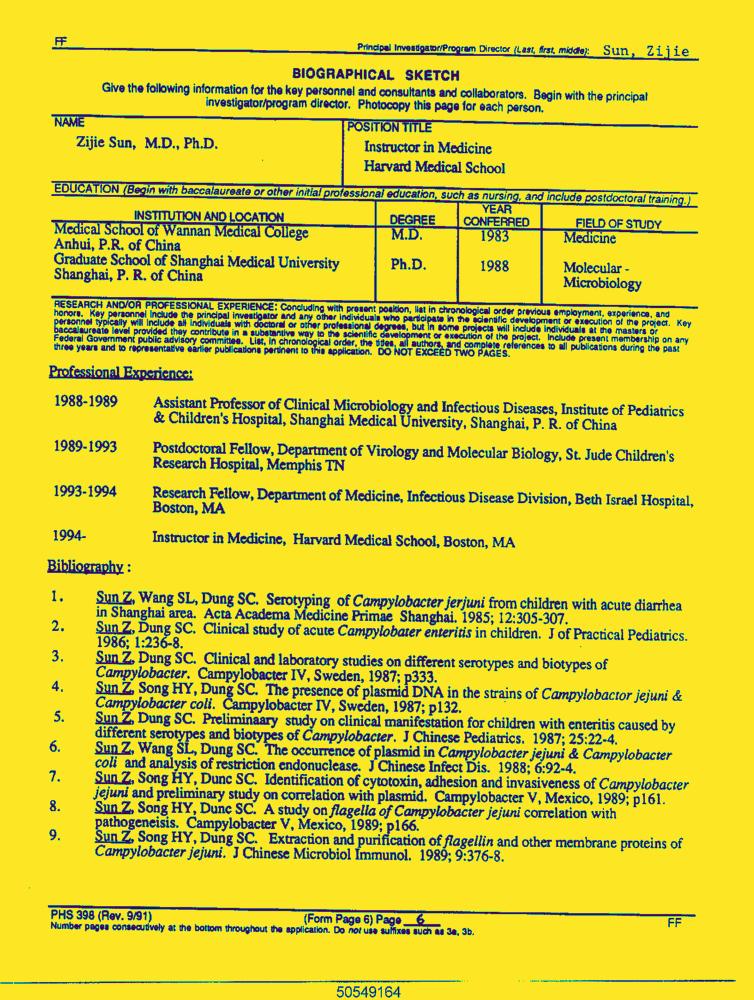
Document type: Resume-Doc